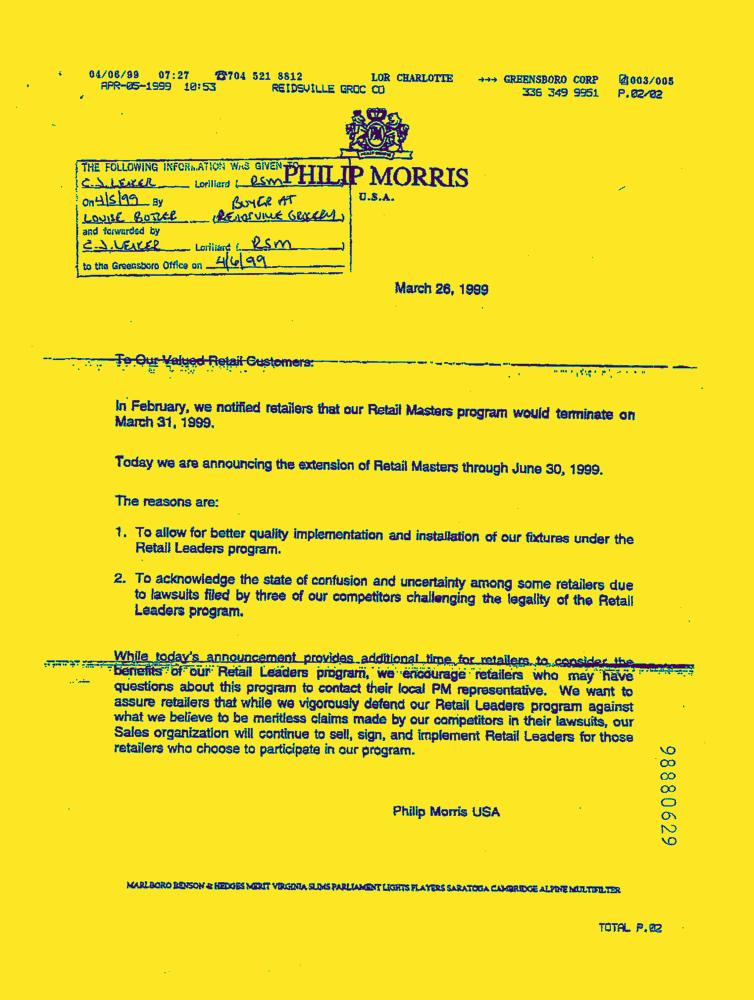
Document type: Letter-Doc